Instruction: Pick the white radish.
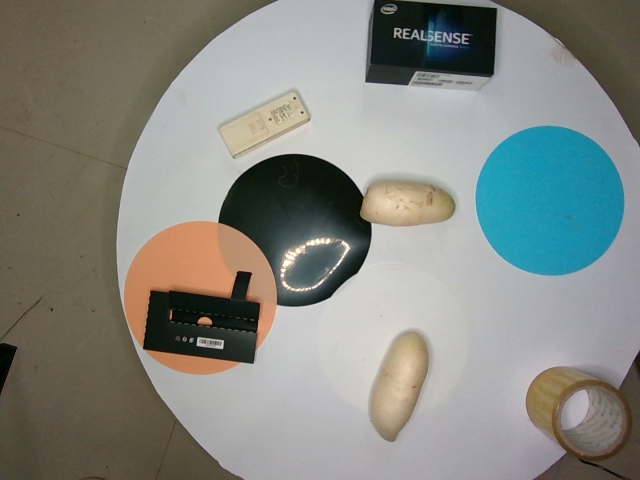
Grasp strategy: vertical